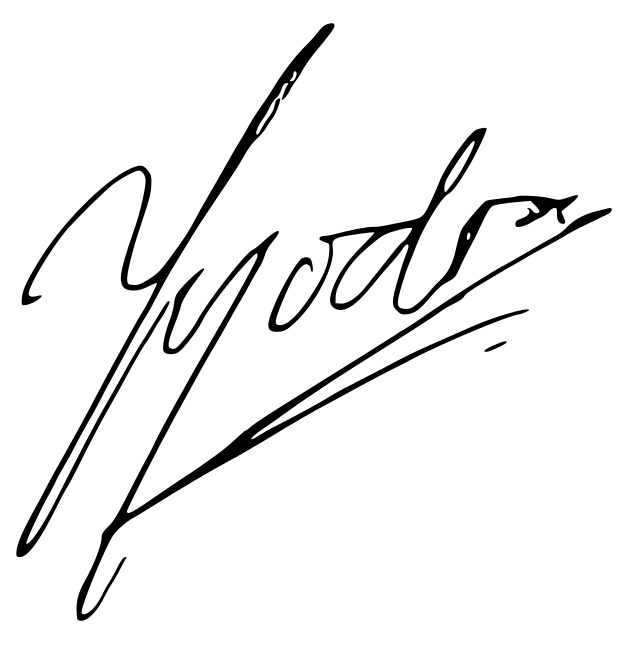
Signature of: lyodra